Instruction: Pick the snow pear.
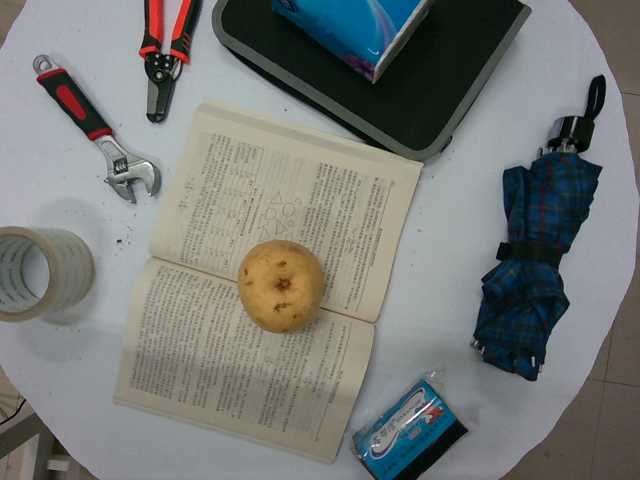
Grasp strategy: vertical